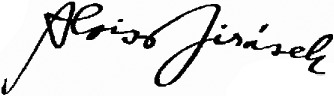
Signature of: alois jirásek